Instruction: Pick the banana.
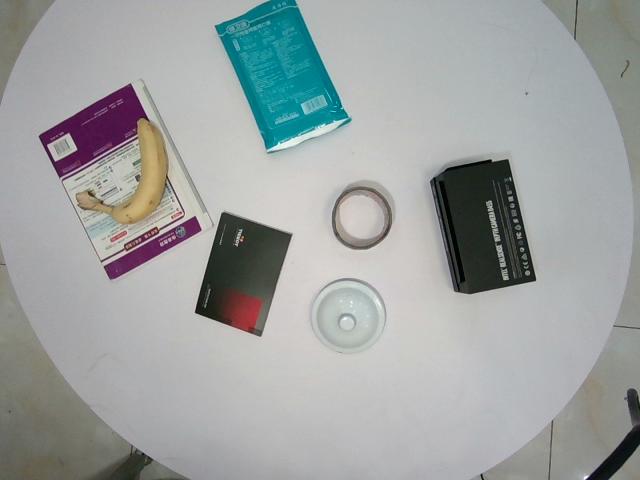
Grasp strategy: vertical